Can you pull out the amount in words, numerical amount, payee's name, date of the cheque, and the bank's name from the image?
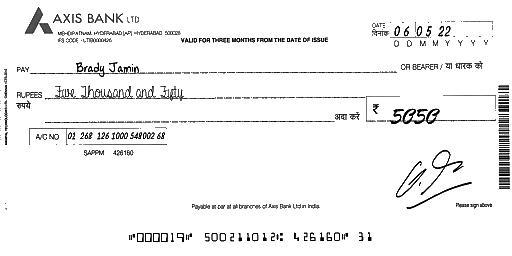
amt_in_words: Five Thousand and Fifty
amt_in_figures: 5050
payee_name: Brady Jamin
bank_name: AXIS BANK
cheque_date: 06/05/22